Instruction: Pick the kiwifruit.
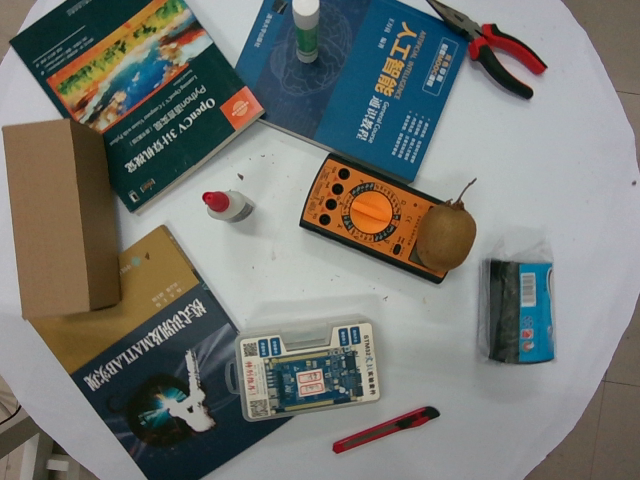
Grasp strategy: vertical